Question: What are the imaging findings?
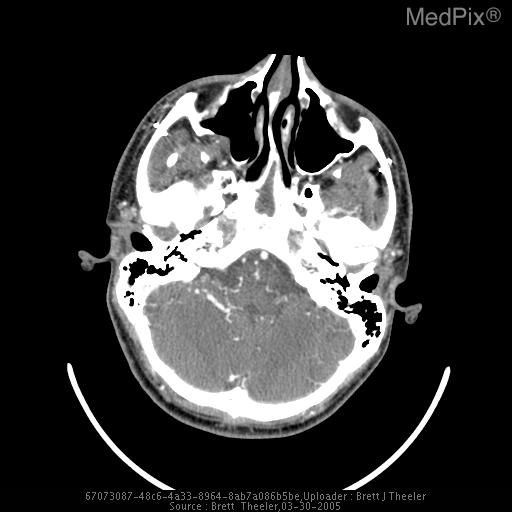
Answer: The imaging shows CT with contrast shows an enlarged R parasellar region consistent with an ICA aneurysm, and abnormal vasculature filling with contrast in the R posterior fossa.  The R Carotid angiogram shows a large, cavernous ICA aneurysm.  The angiogram also shows that this aneurysm is draining into the cavernous sinus.  The R superior opthalmic vein is engorged, and visible in the arterial phase.  The carotid cavernous fistula is also draining posteriorly into the transverse and sigmoid sinuses (likely through the superior petrosal and inferior petrosal sinuses)which are also visible in the arterial phase of the angiogram. Abnormal vascular markings in the cerebellum filling with contrast..